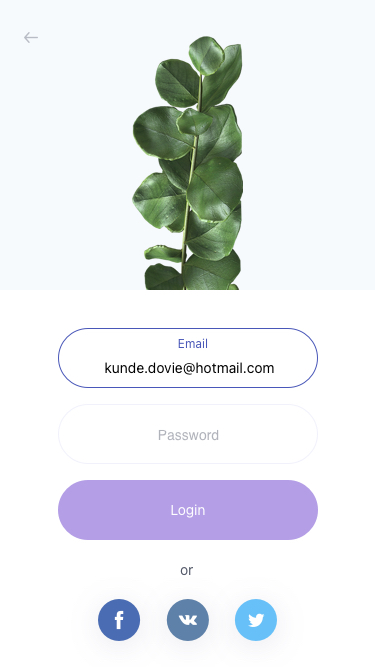
Text in this UI design:
kunde.dovie@hotmail.com
Email
Password
or